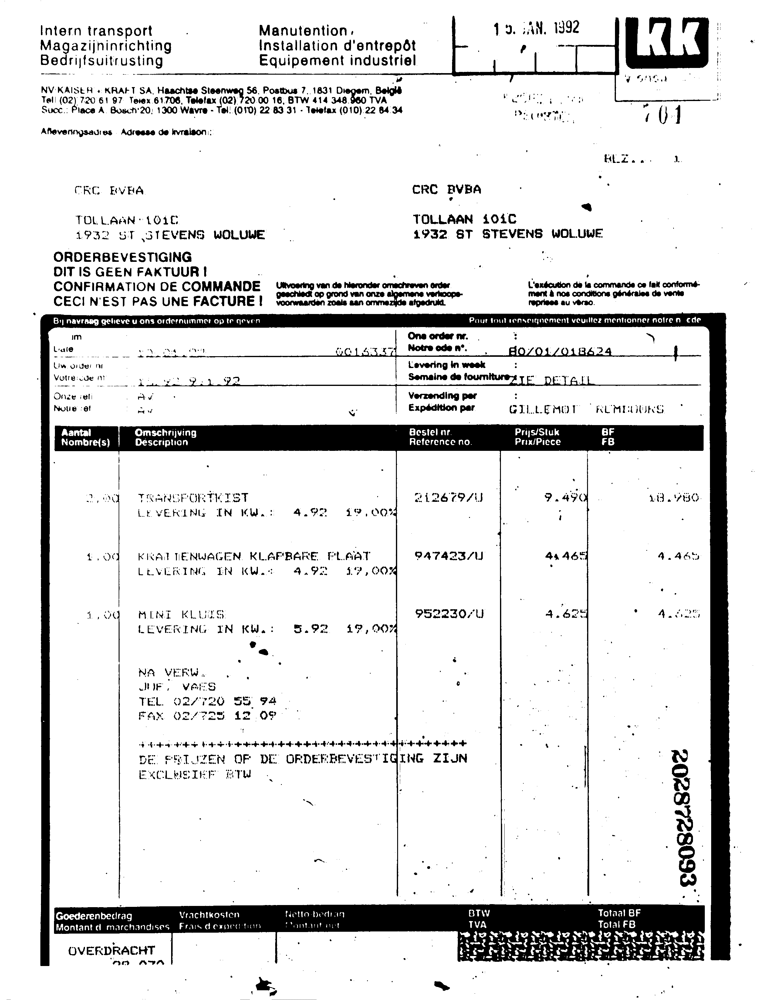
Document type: Invoice